Retrieve the amount in words, amount in figures, name of the payee, date on the cheque, and the bank name from the image.
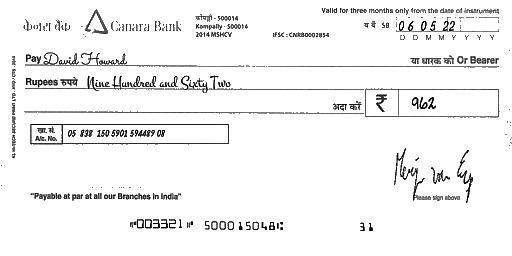
amt_in_words: Nine Hundred and Sixty Two
amt_in_figures: 962
payee_name: David Howard
bank_name: Canara Bank
cheque_date: 06/05/22